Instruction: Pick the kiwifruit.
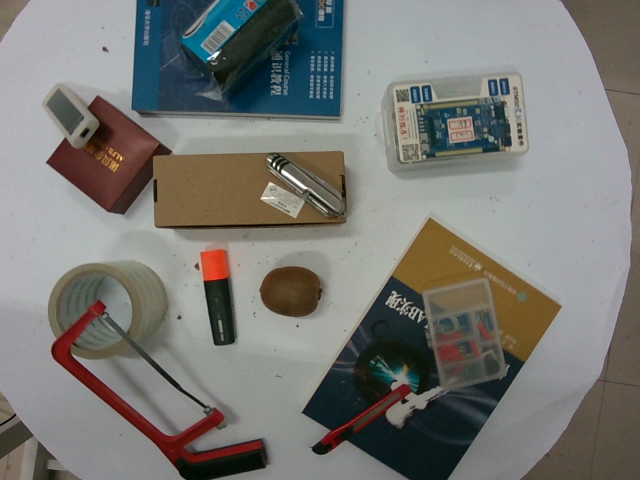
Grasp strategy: vertical